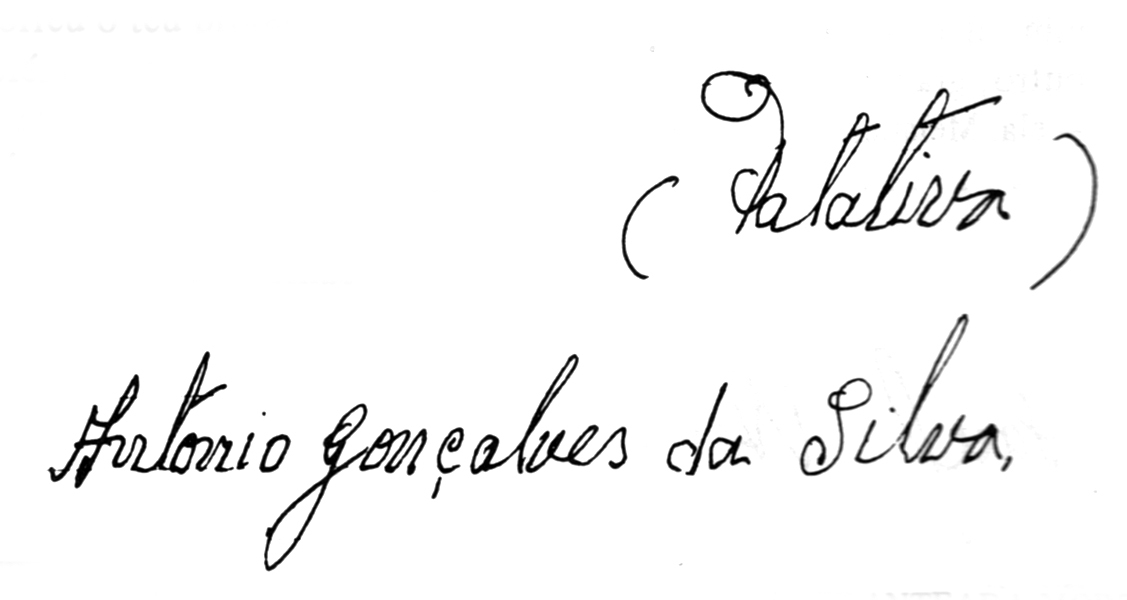
Signature of: patativa do assaré